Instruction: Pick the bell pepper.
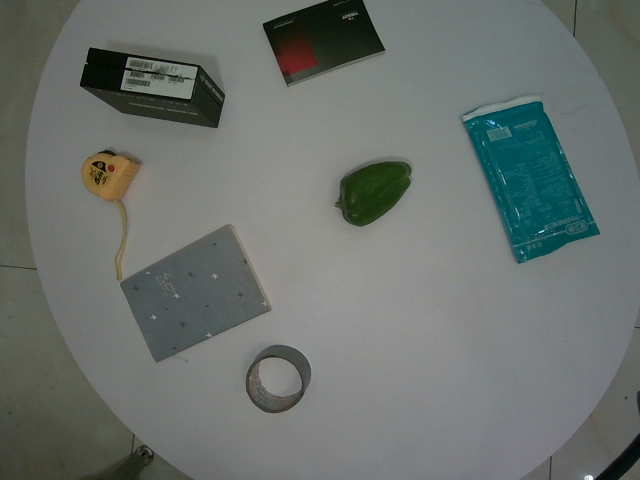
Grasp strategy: vertical